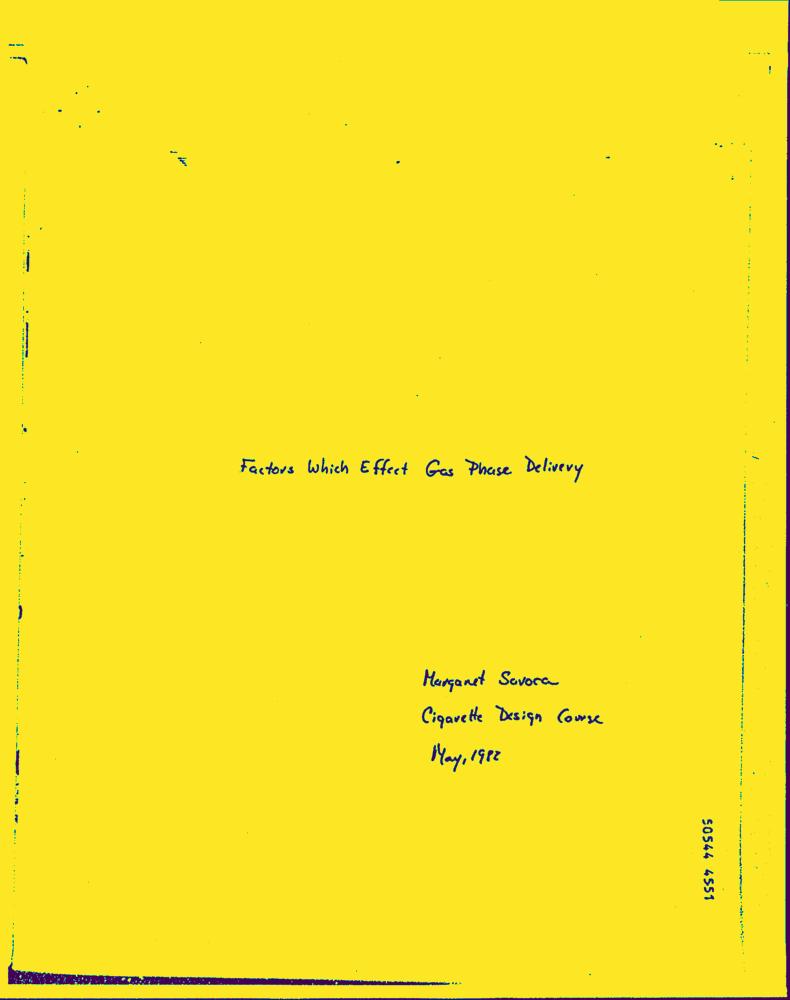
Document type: Hand-Written